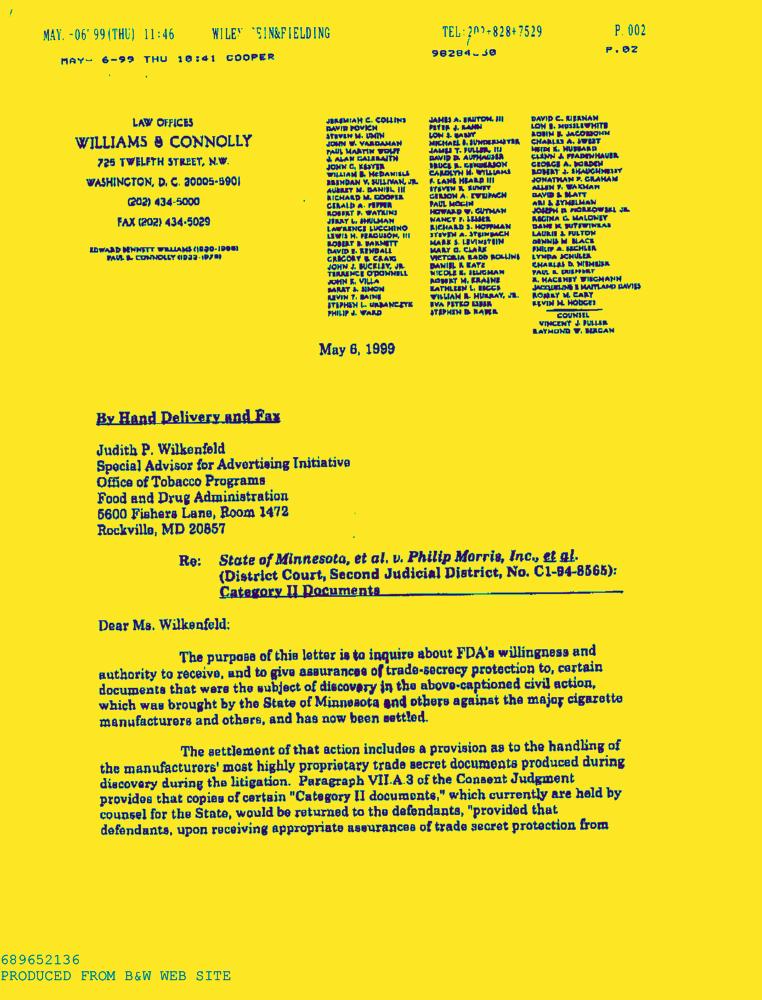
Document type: Letter-Doc